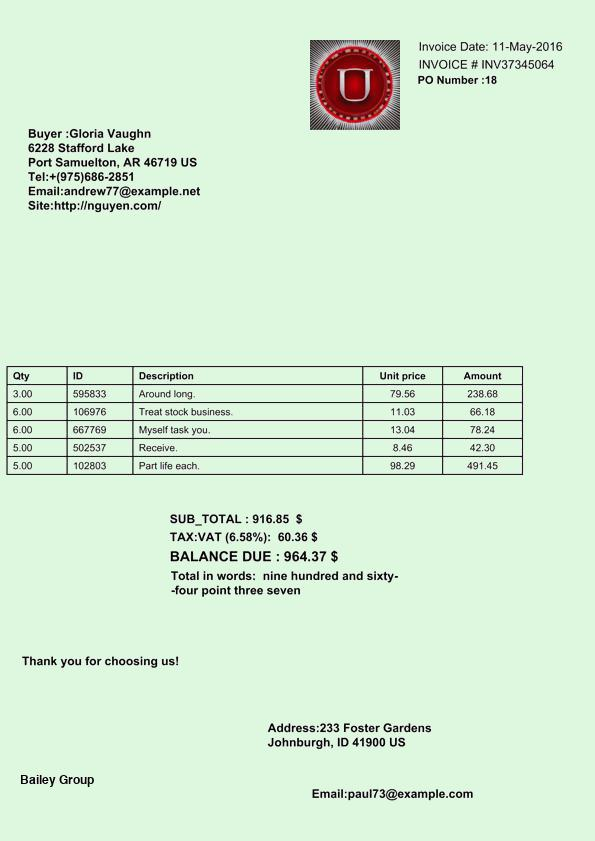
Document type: Invoice